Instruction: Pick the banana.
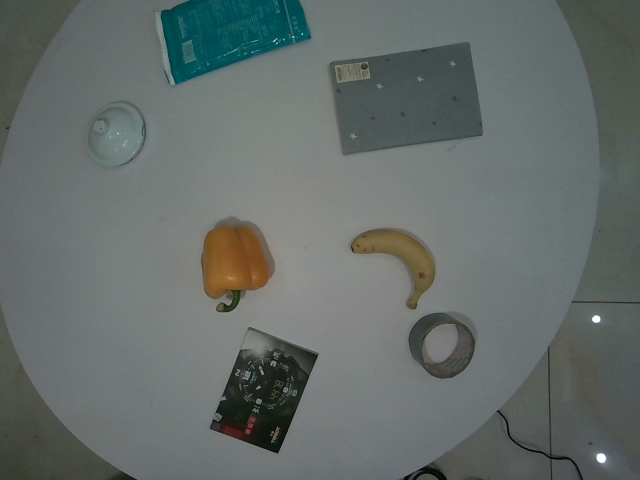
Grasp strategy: vertical